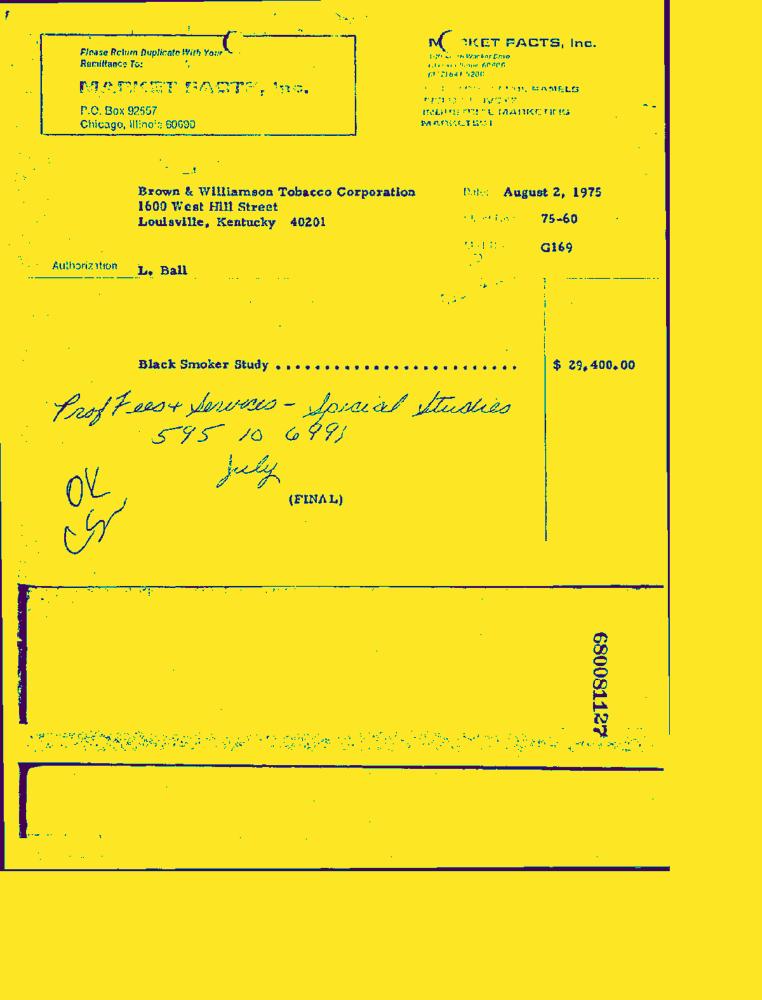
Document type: Invoice-Doc